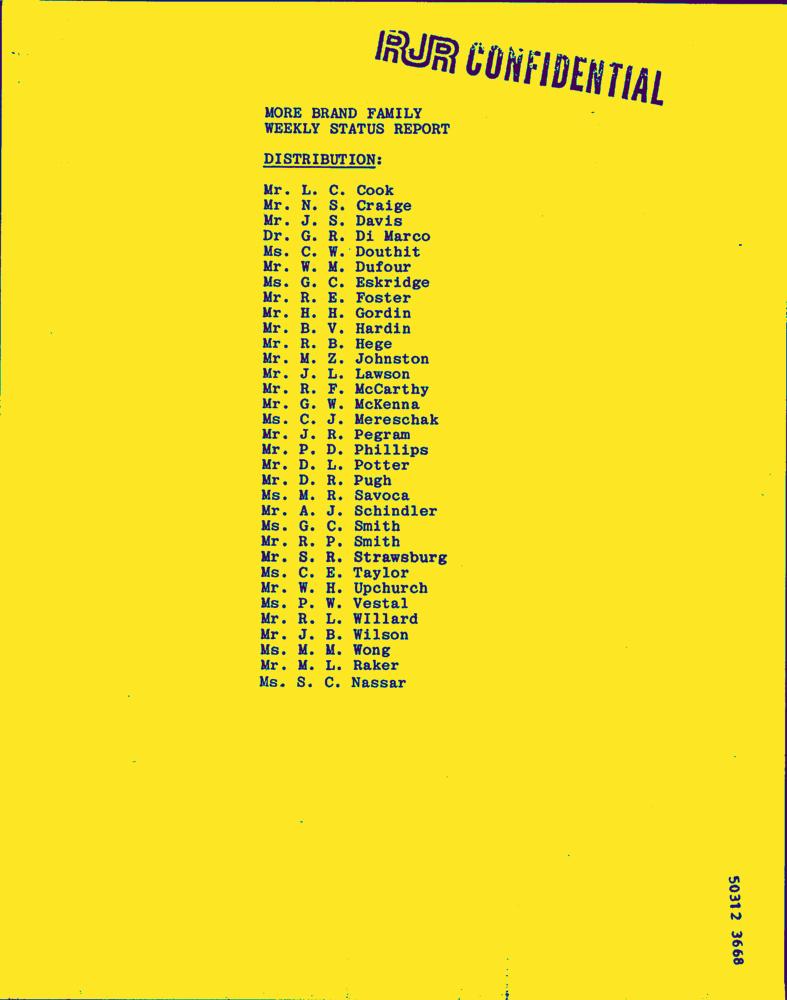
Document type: Letter-Doc